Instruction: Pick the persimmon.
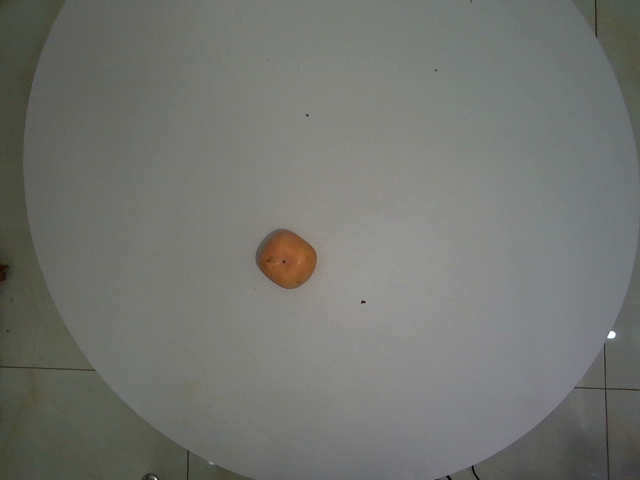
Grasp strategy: vertical